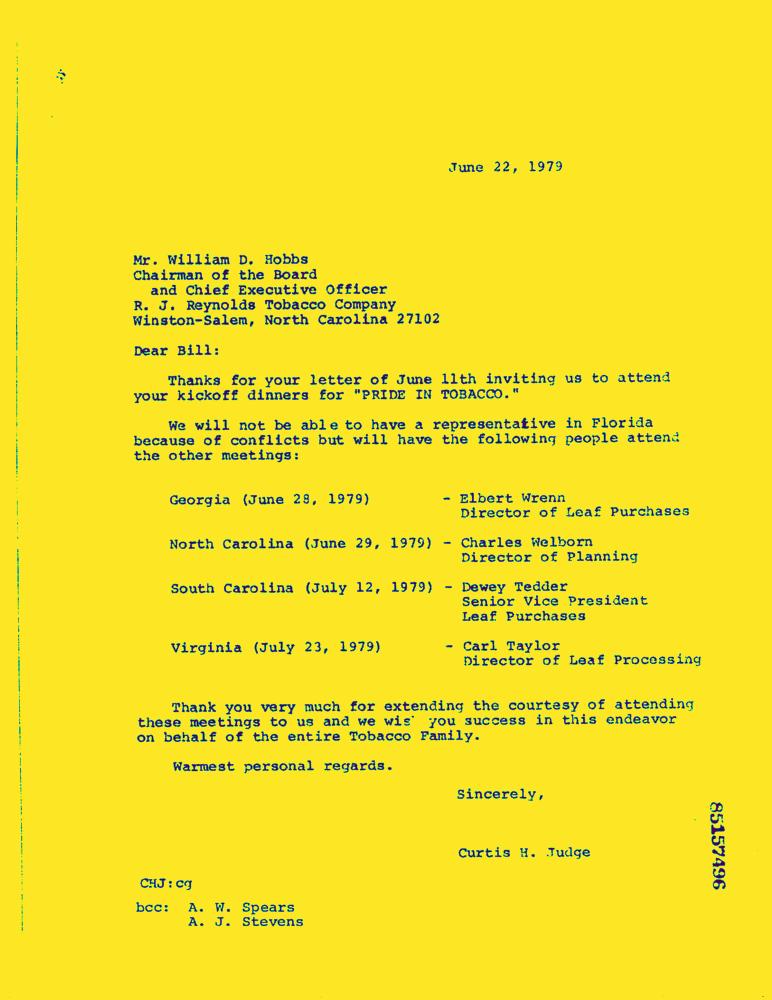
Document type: Letter-Doc